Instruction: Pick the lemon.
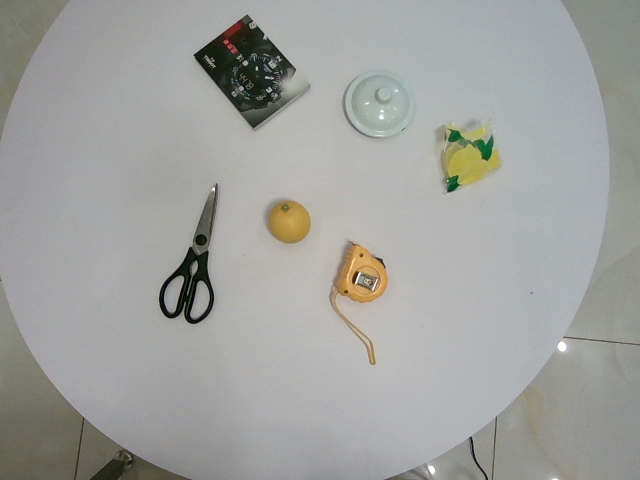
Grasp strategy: vertical